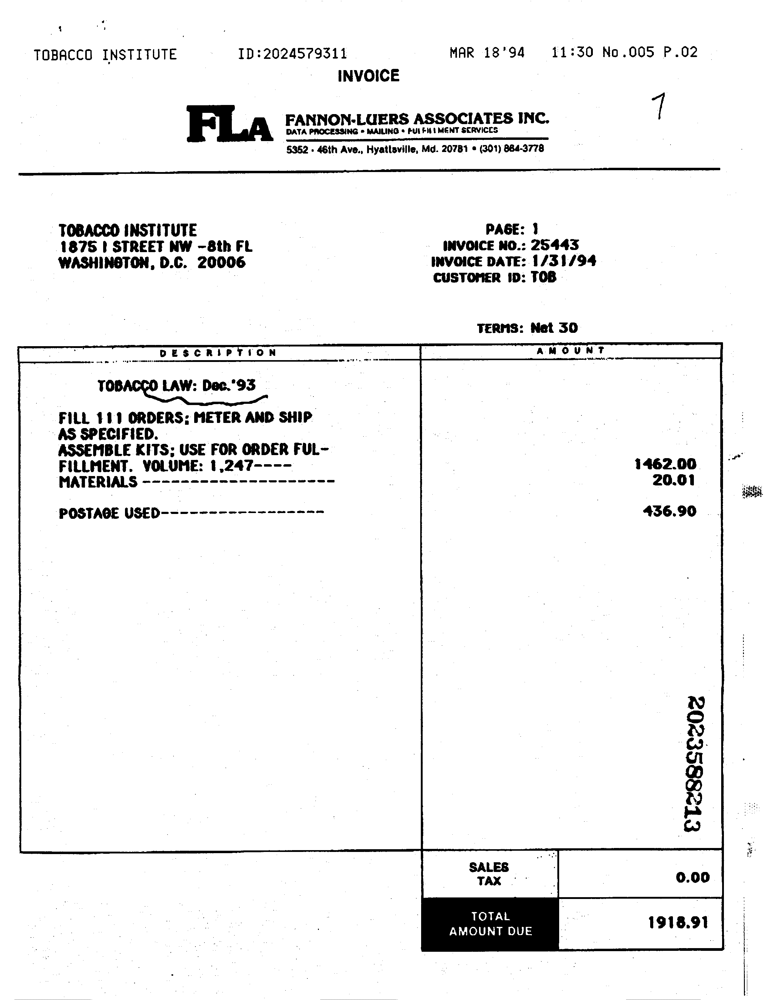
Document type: Invoice